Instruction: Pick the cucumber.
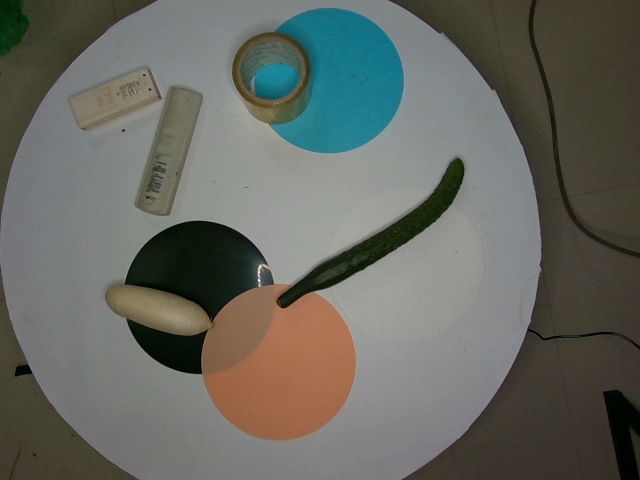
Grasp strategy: vertical